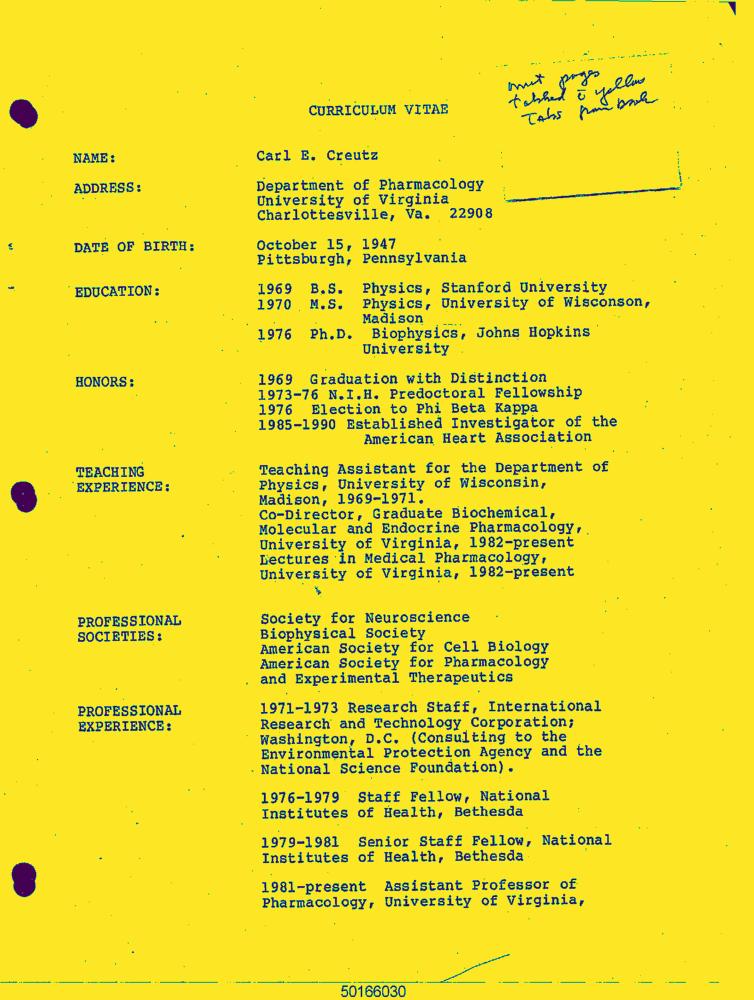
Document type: Resume-Doc